Question: How does the patient history play a role?
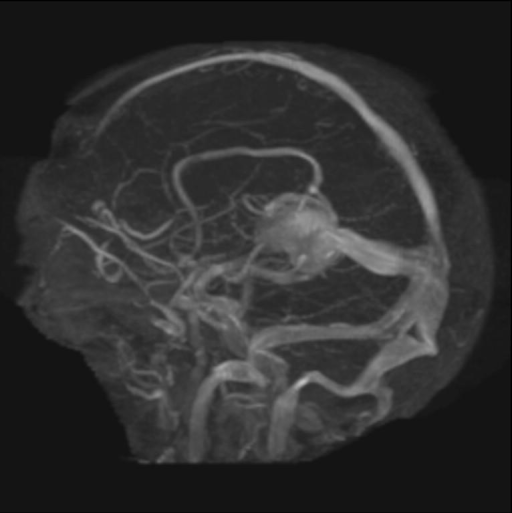
Answer: The patient's history of 8 yo girl for follow-up of after embolization of Vein of Galen Aneurysm with Onyx.  A Chest X-ray was ordered to confirm endotracheal tube placement following an uneventful post-operative course. is key in understanding the case.